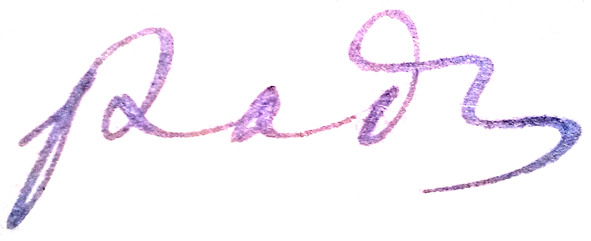
Signature of: polina radchenko